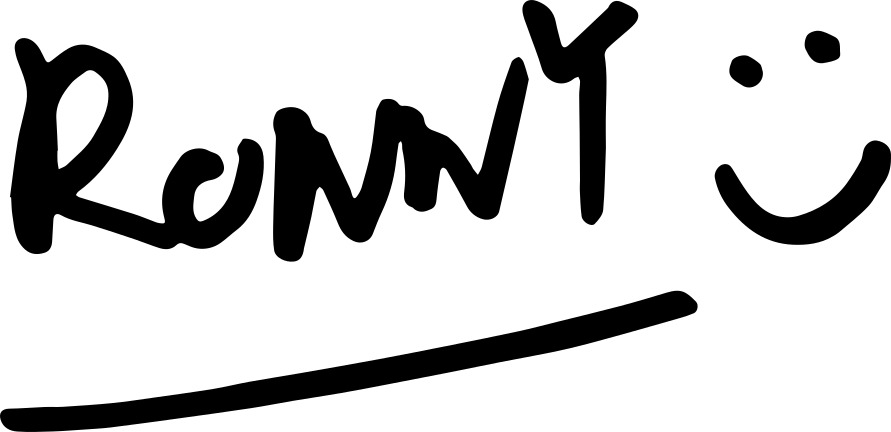
Signature of: q18164079